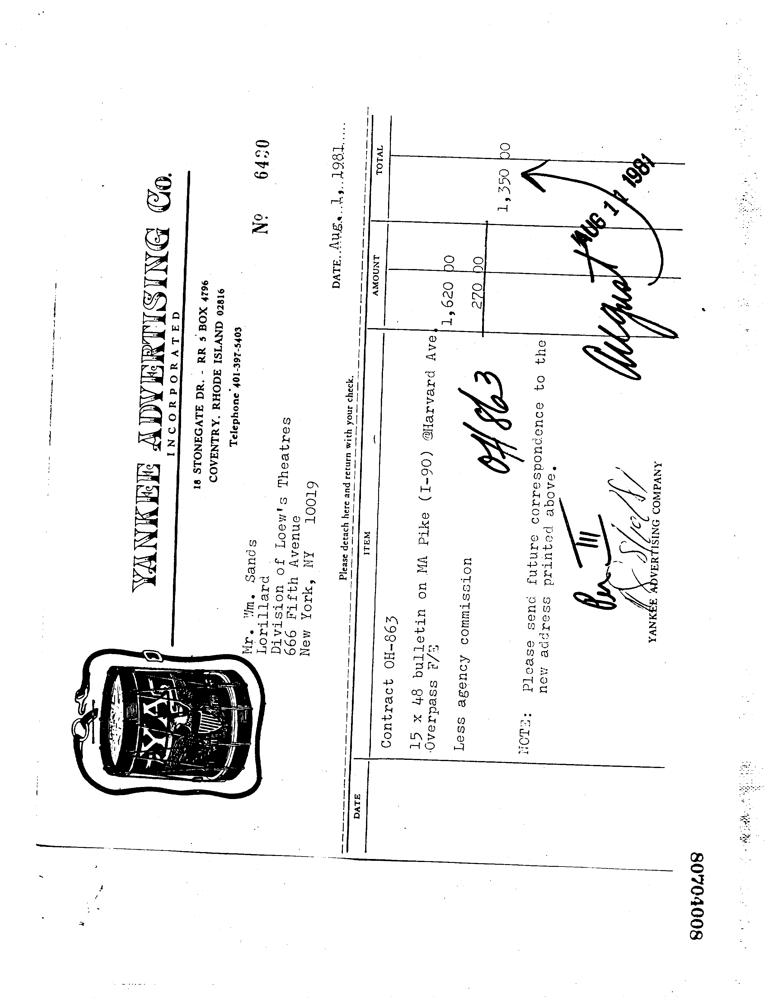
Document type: Invoice